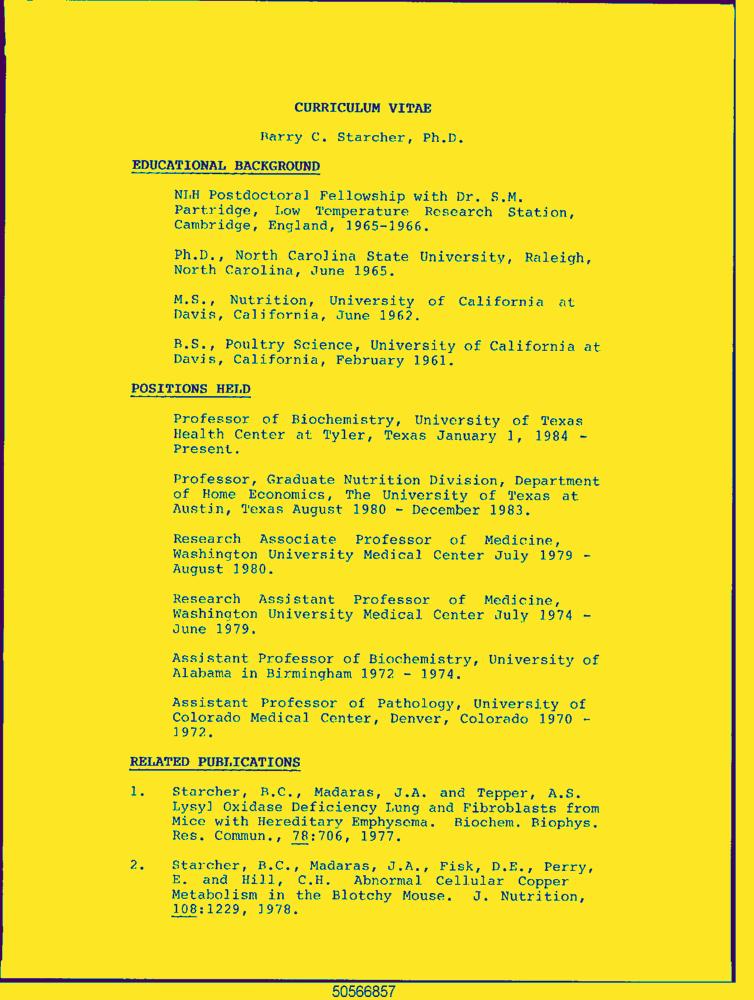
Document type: Resume-Doc